Identify and extract the amount in words, amount in numbers, payee name, cheque date, and bank name from the image.
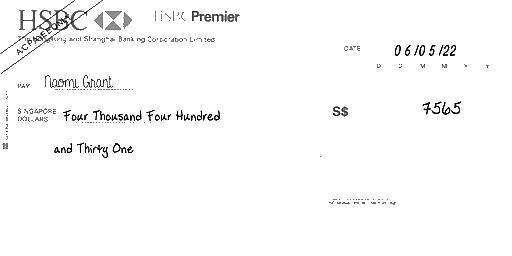
amt_in_words: Four Thousand Four Hundred and Thirty One
amt_in_figures: 7565
payee_name: Naomi Grant
bank_name: HSBC
cheque_date: 06/05/22